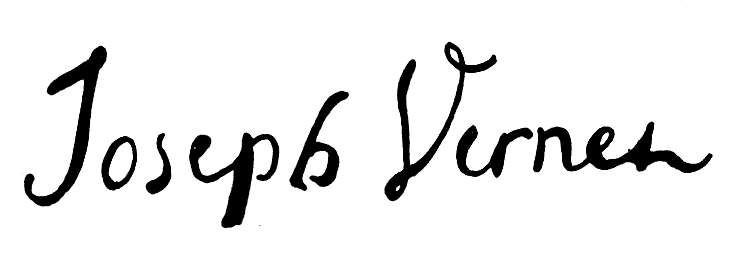
Signature of: joseph vernet